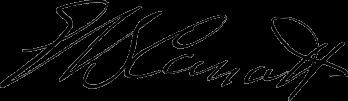
Signature of: edward b cassatt